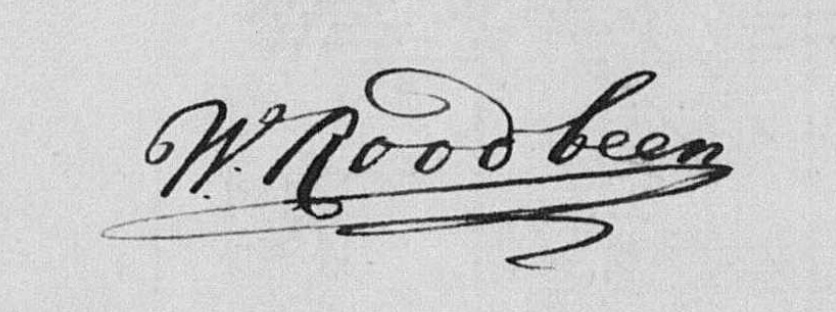
Signature of: willem roodbeen